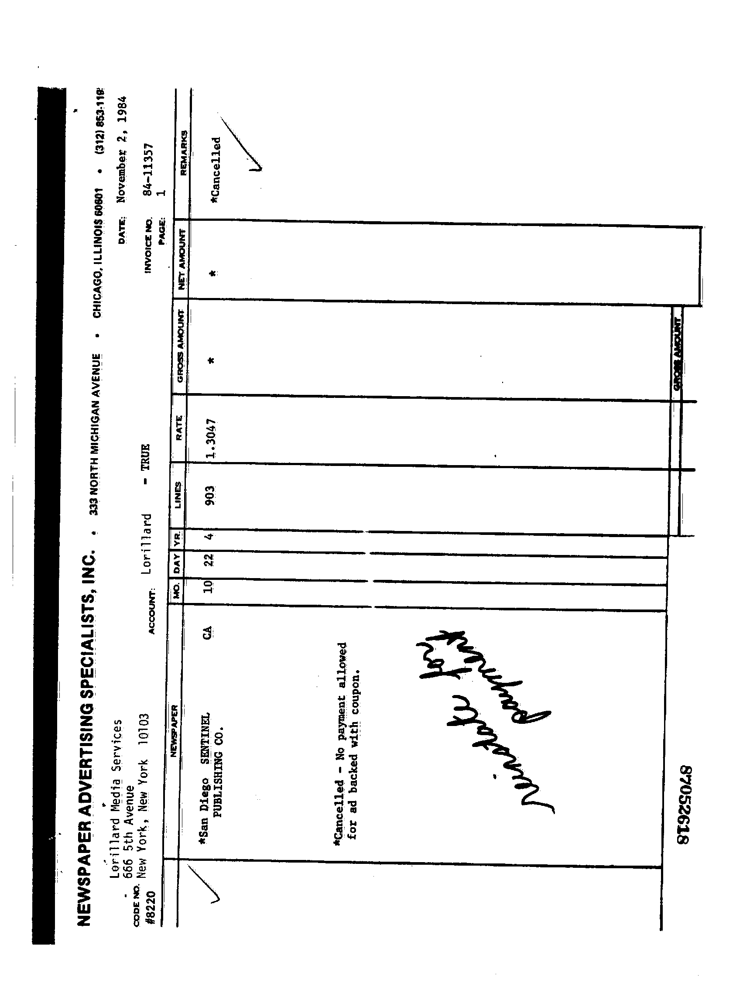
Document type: Invoice